Question: Explain the disease:
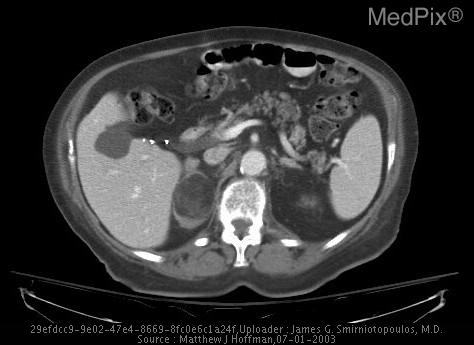
Answer: The disease is discussed as: Myelolipoma is an uncommon, benign, nonfunctioning neoplasm of the adrenal, found in less than 1% of population based on autopsy series. It is composed of variable amounts of fat and hematopoietic tissue, including myeloid and erythroid cells and megakaryocytes.  The imaging appearance is based on the fat content of this lesion.  Thus they appear echogenic on US, low attenuation on CT and hyperintense on T1 weighted in phase MR images. The etiology is unclear, but myelolipoma may be a result of metaplasia of cells in the adrenal, possibly myeloid cells misplaced during embryogenesis. It affects men and women equally. Although this is a nonfunctioning tumor, in 10% it is associated with endocrine disorders, including Cushing syndrome, congenital adrenal hyperplasia, and Conn syndrome. Most myelolipomas (80%) are asymptomatic and are of no clinical significance. Some (10%) become large and cause vague symptoms or pain. Large myelolipomas may hemorrhage, which can be the cause of pain. Size ranges from 1 to 15 cm, with a mean of about 4 cm.

On CT, most myelolipomas are well-circumscribed masses. Nearly all contain some definite fat density (<-20 HU). However, the amount of fat is widely variable, ranging from nearly all fat, to more than half fat (50%), to only a few tiny foci of fat in a soft-tissue mass (10%).  Occasionally, the mass has an attenuation value between that of fat and water because the fat and myeloid elements are diffusely mixed. Calcification is seen in 30%, often punctate. With hemorrhage, high density areas can be seen. Bilateral myelolipomas occur in about 10%.

The presence of fat in an adrenal mass is the key to the diagnosis of myelolipoma, because virtually no other adrenal lesion contains fat. Teratoma and liposarcoma of the adrenals are extraordinarily rare.  Macroscopic fat on CT (HU= -30 to -110), usually obviates the need for biopsy, but if necessary (i.e. extra-adrenal location which may then mimic a liposarcoma), diagnosis can be confirmed by percutaneous needle sampling. A definite diagnosis is important because surgical resection is not indicated unless there has been significant hemorrhage. In nearly all cases, a diagnosis of adrenal myelolipoma can be made confidently based on CT findings alone.